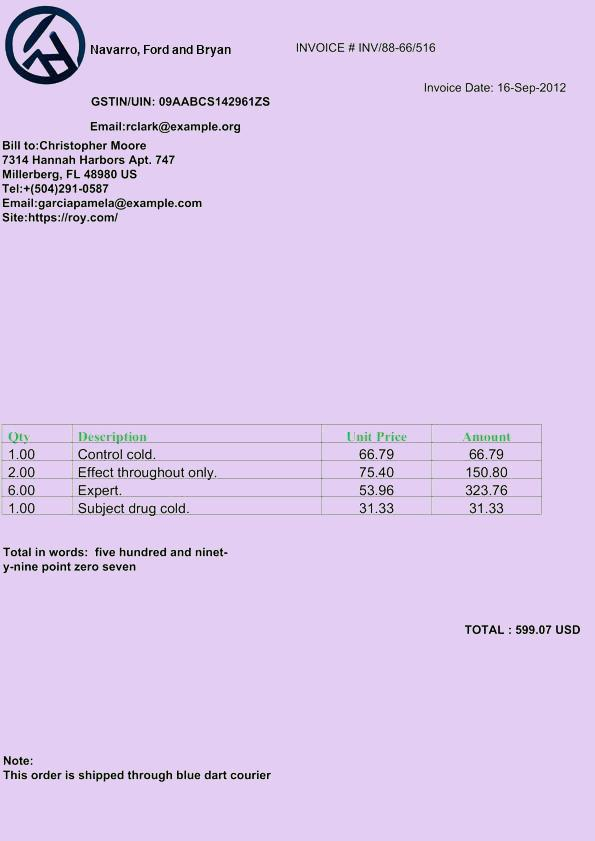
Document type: Invoice